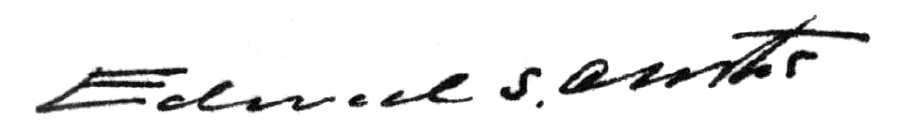
Signature of: edward s curtis